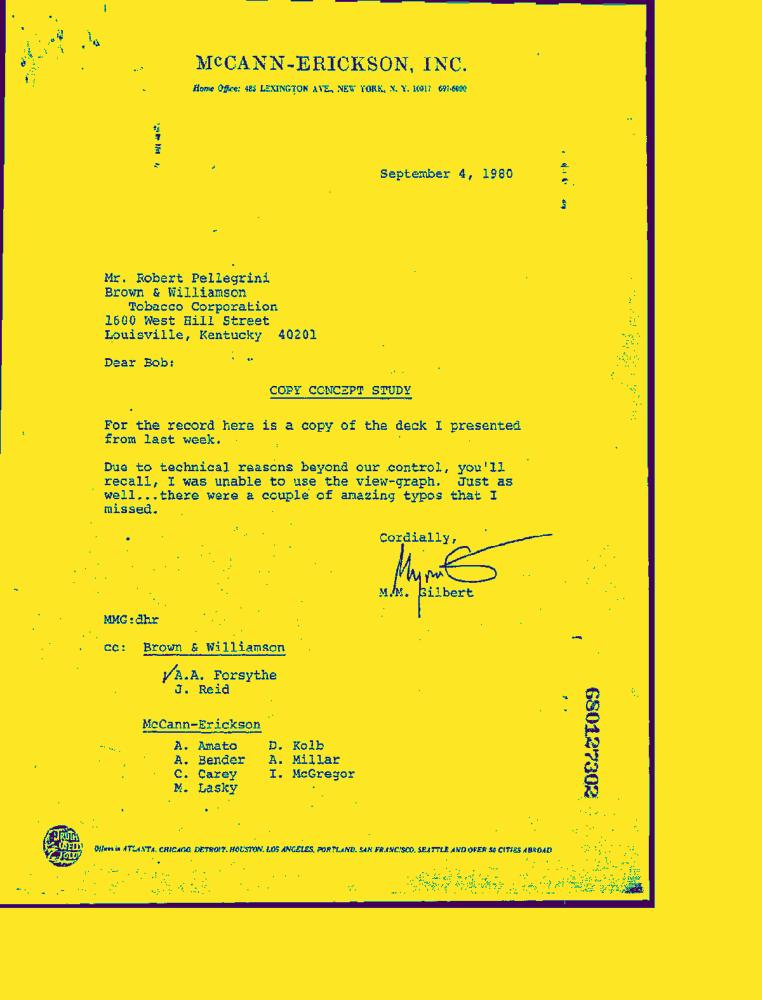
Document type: Letter-Doc